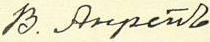
Signature of: vassily von anrep